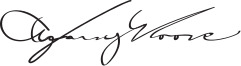
Signature of: a harry moore